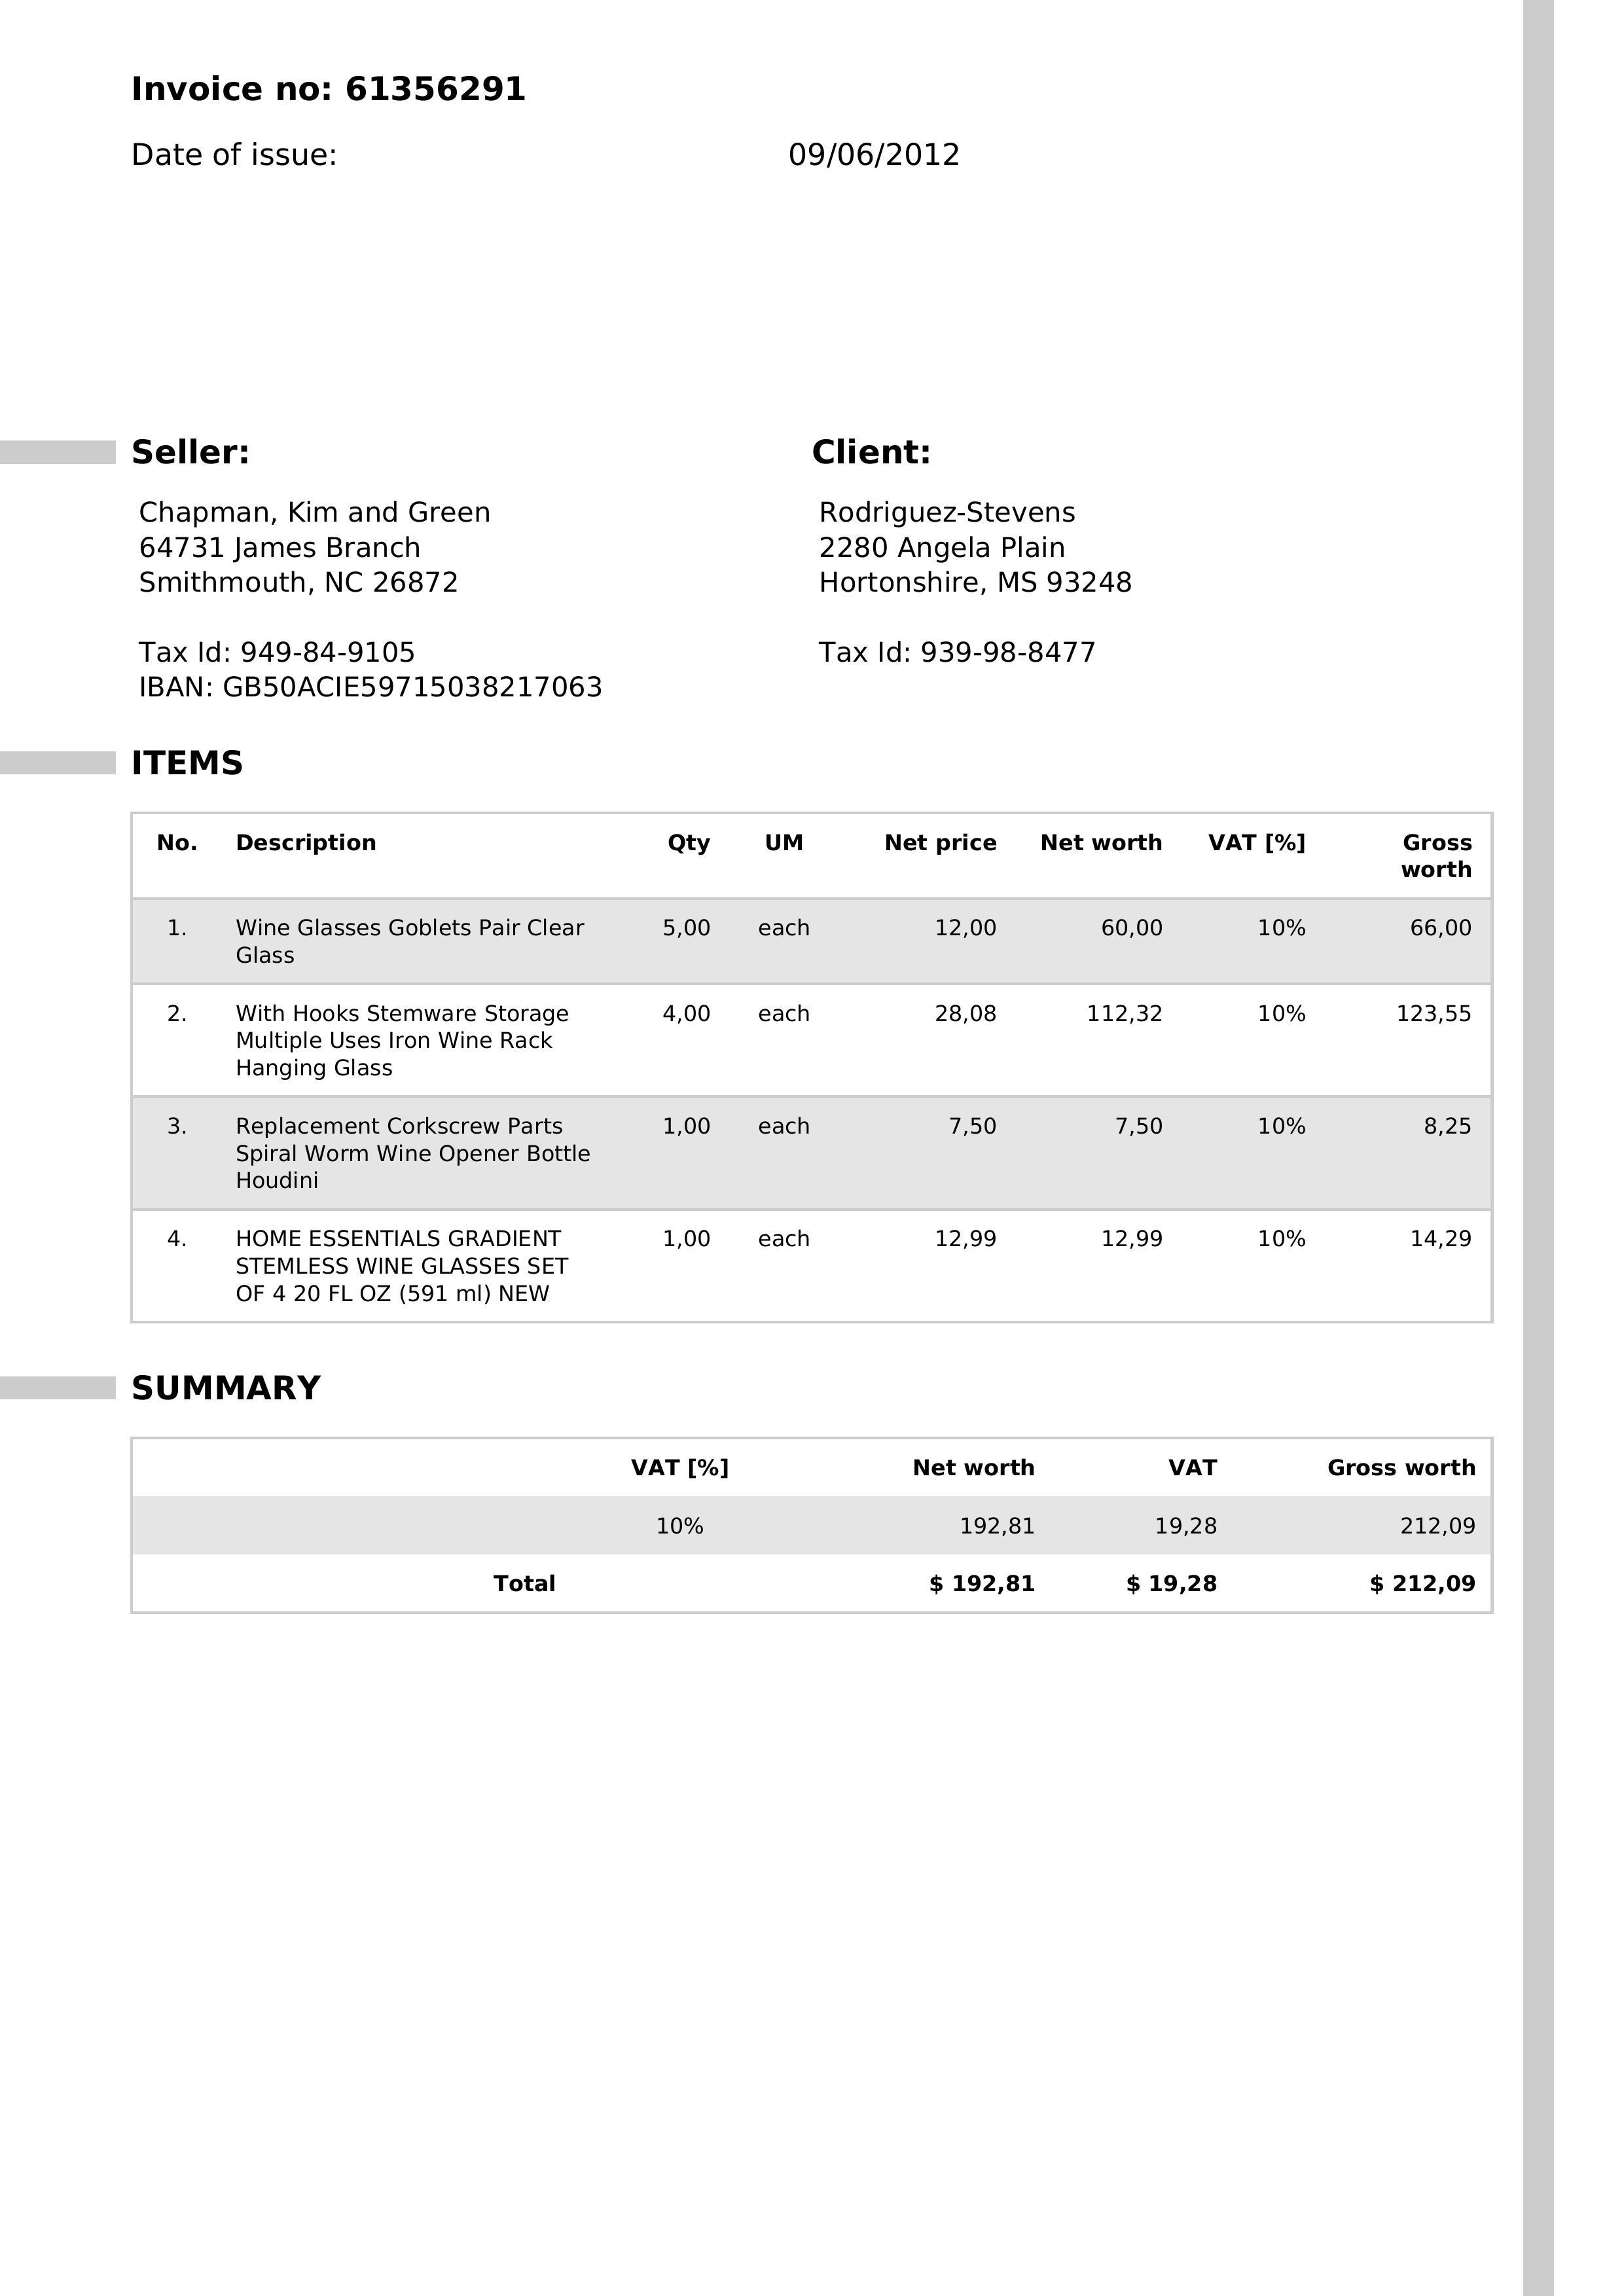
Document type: Invoice